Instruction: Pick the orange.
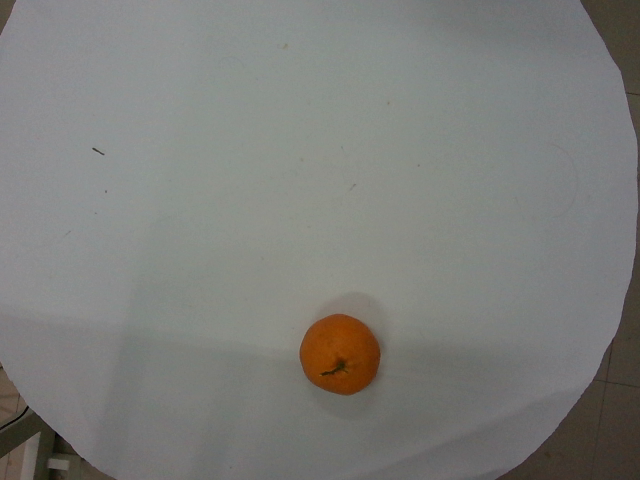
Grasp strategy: vertical